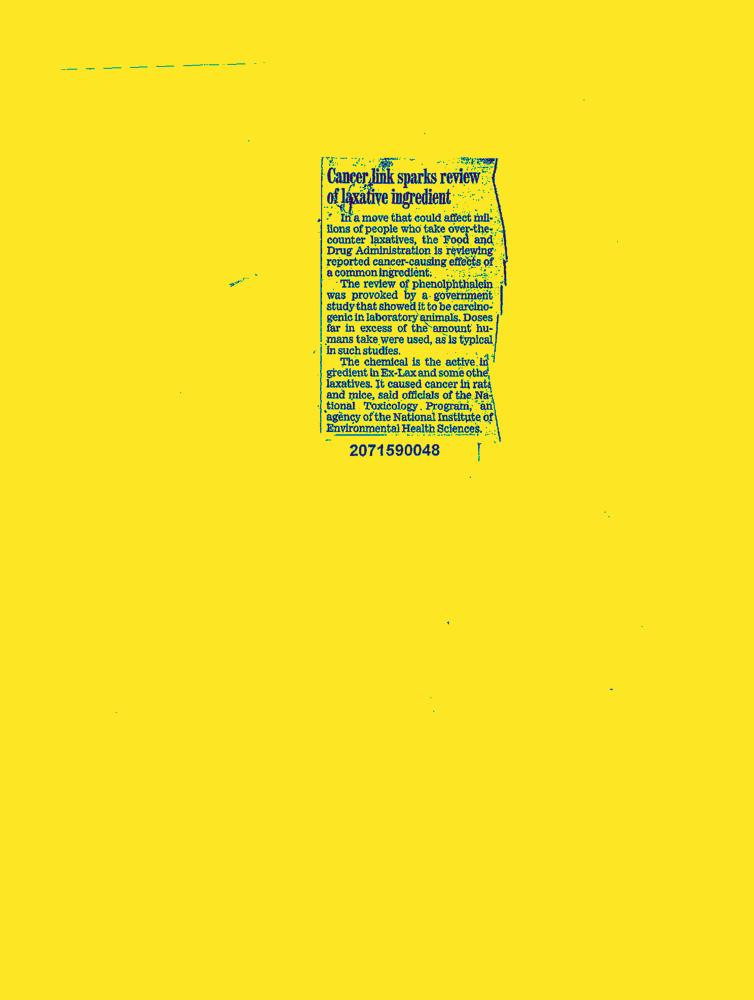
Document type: News-Article